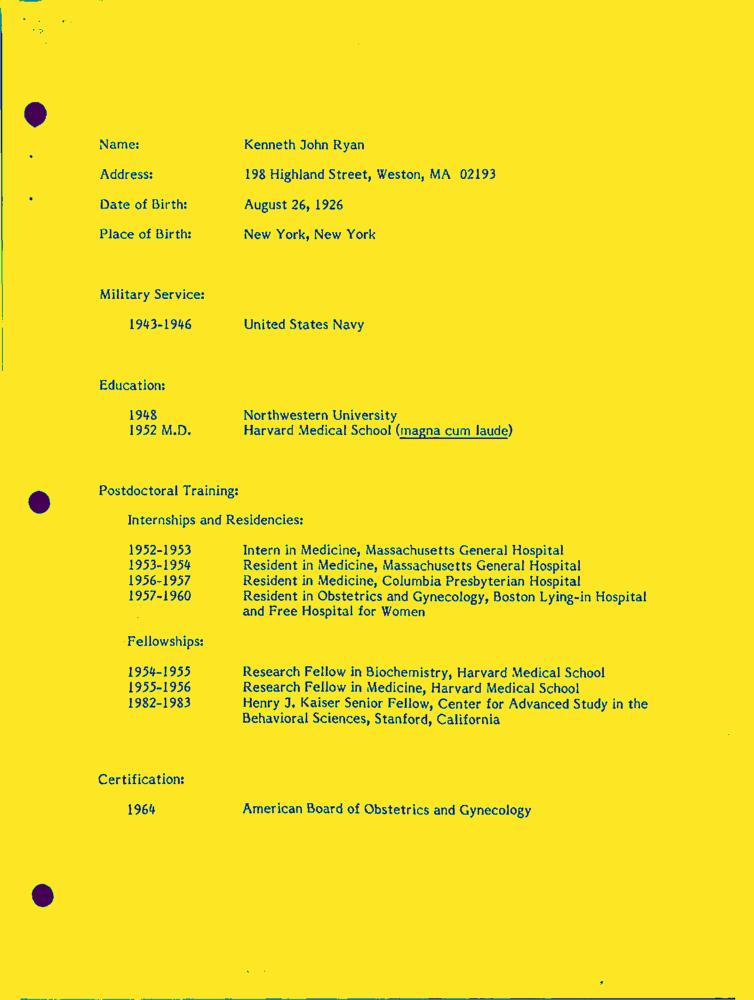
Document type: Resume-Doc